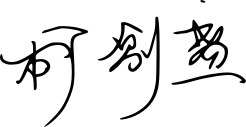
Signature of: wilson or